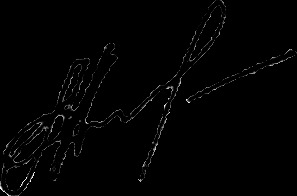
Signature of: mehriban alieva